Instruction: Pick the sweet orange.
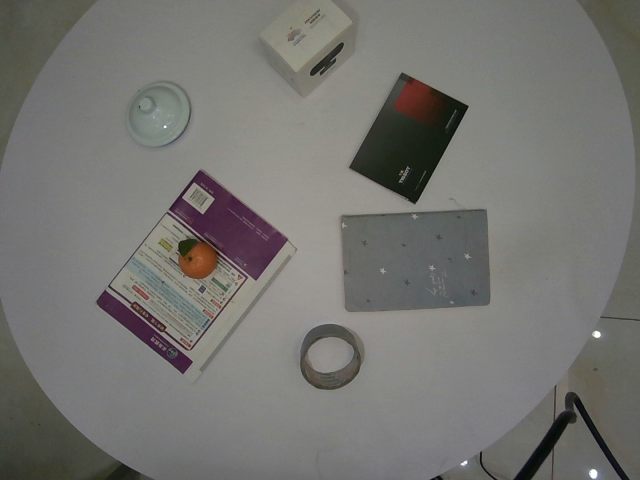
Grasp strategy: vertical